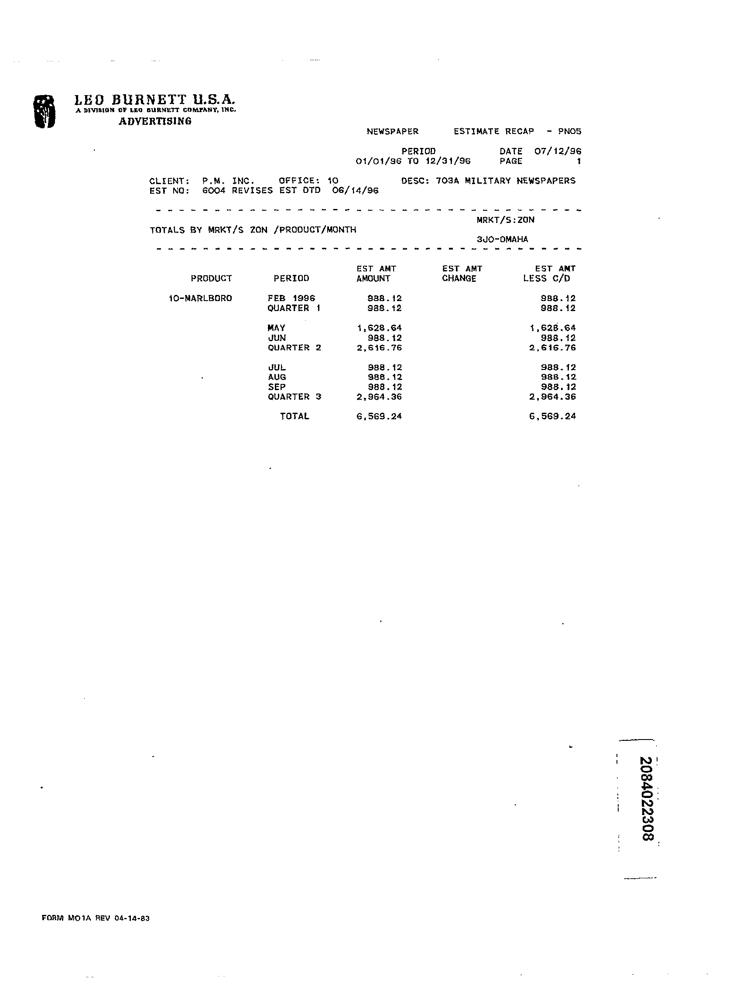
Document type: Invoice